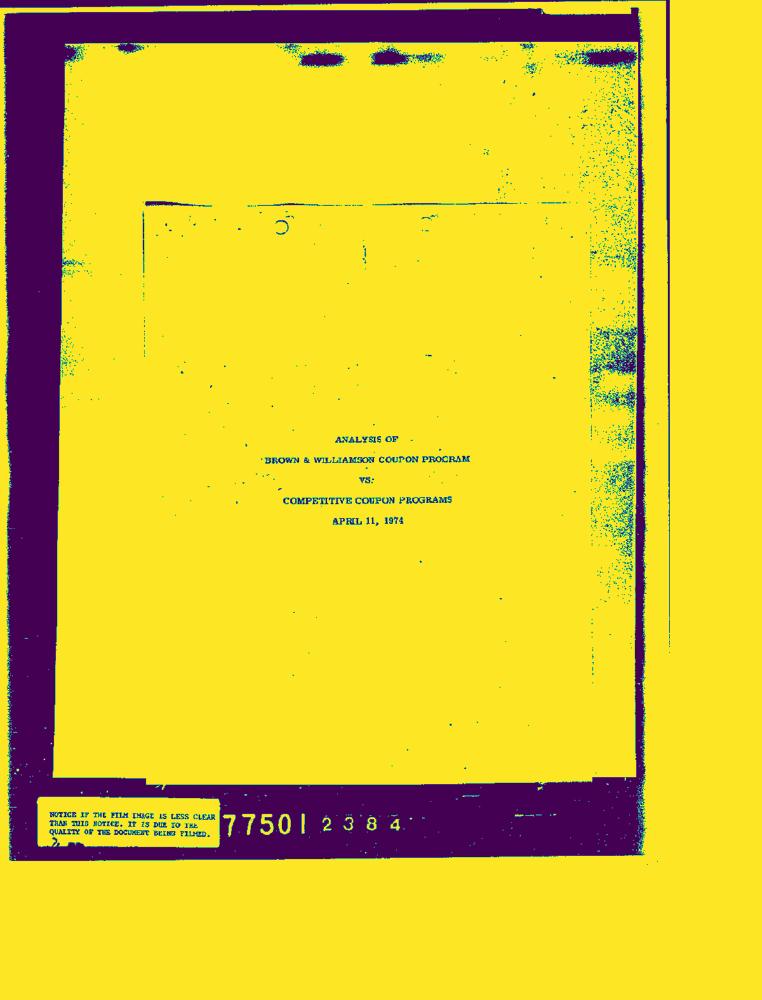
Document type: AD